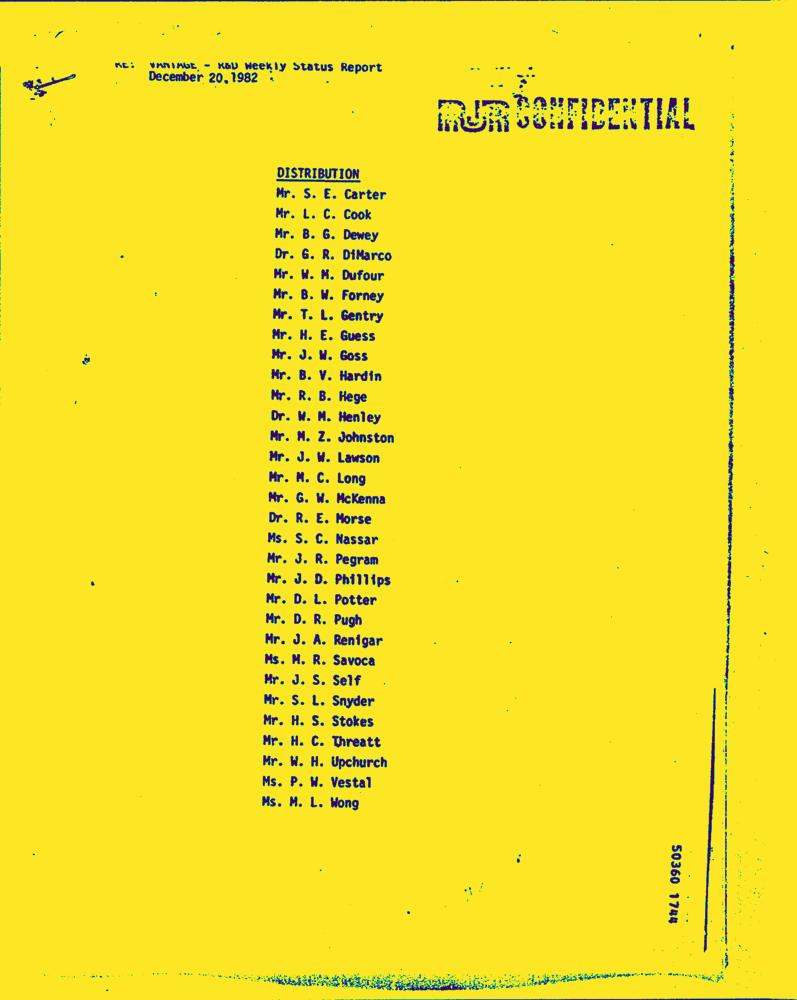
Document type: Letter-Doc